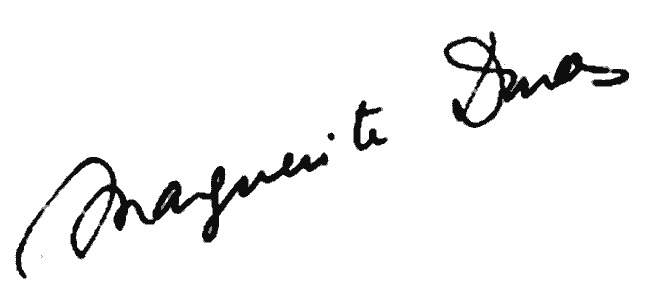
Signature of: marguerite duras